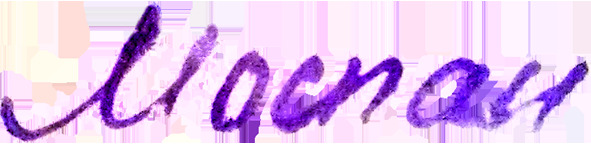
Signature of: anastasiia mospan